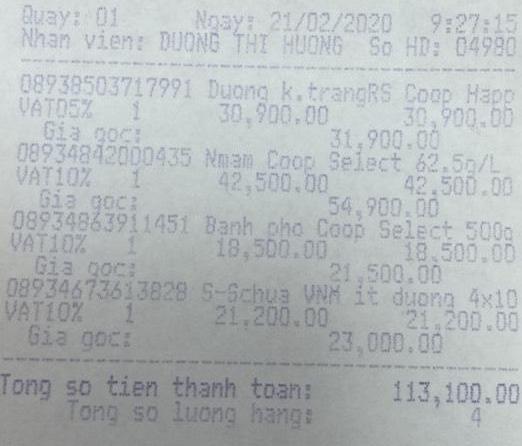
Quay: 01 Ngay: 21/02/2020 9:27:15
Nhan vien: DUONG THI HUONG So HD: 04980

<table>
<tr>
<th>Mặt hàng / SL</th>
<th>Đ.Giá</th>
<th>T.Tiền</th>
</tr>
<tr>
<td>08938503717991 Duong k.trangRS Coop Happ<br>VAT05% 1</td>
<td>30,900.00</td>
<td>30,900.00</td>
</tr>
<tr>
<td>Gia goc:</td>
<td></td>
<td>31,900.00</td>
</tr>
<tr>
<td>08934842000435 Nmam Coop Select 62.5g/L<br>VAT10% 1</td>
<td>42,500.00</td>
<td>42,500.00</td>
</tr>
<tr>
<td>Gia goc:</td>
<td></td>
<td>54,900.00</td>
</tr>
<tr>
<td>08934863911451 Banh pho Coop Select 500g<br>VAT10% 1</td>
<td>18,500.00</td>
<td>18,500.00</td>
</tr>
<tr>
<td>Gia goc:</td>
<td></td>
<td>21,500.00</td>
</tr>
<tr>
<td>08934673613828 S-Schua VNM it duong 4x10<br>VAT10% 1</td>
<td>21,200.00</td>
<td>21,200.00</td>
</tr>
<tr>
<td>Gia goc:</td>
<td></td>
<td>23,000.00</td>
</tr>
</table>

Tong so tien thanh toan: 113,100.00
Tong so luong hang: 4